Question: What could the diagnosis suggest?
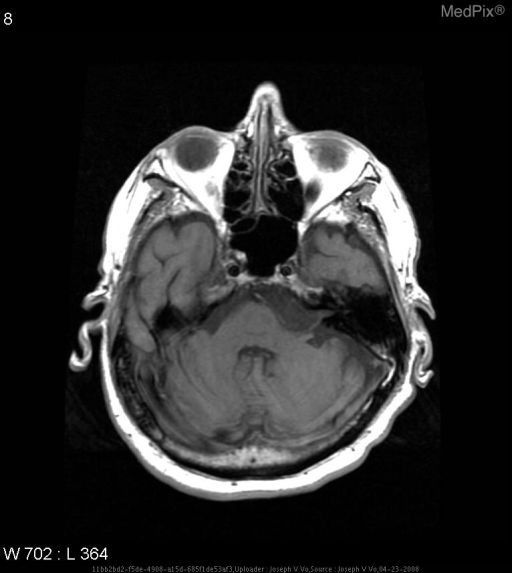
Answer: The possible diagnosis includes •  Epidermoid tumor
•  Arachnoid cyst
•  Dermoid tumor
•  Acoustic neuroma (Vestibular Schwannoma)
•  Malignancy.